Question: What could the diagnosis suggest?
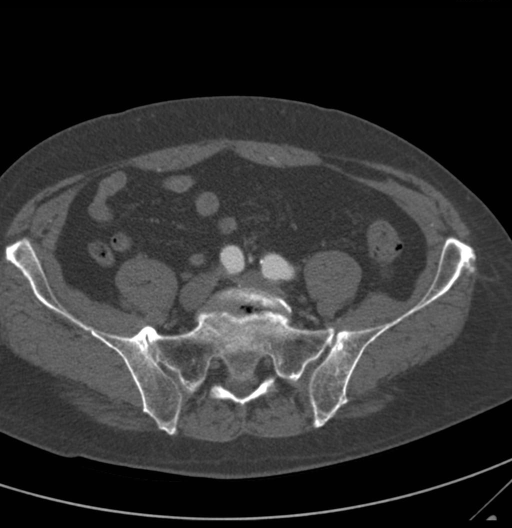
Answer: The possible diagnosis includes •  Celiac, Abdominal Aortic, Common Iliac Aneurysms:
- Atherosclerotic
- Inflammatory
- Mycotic / Infectious
- Arteriovenous Malformation
- Traumatic.